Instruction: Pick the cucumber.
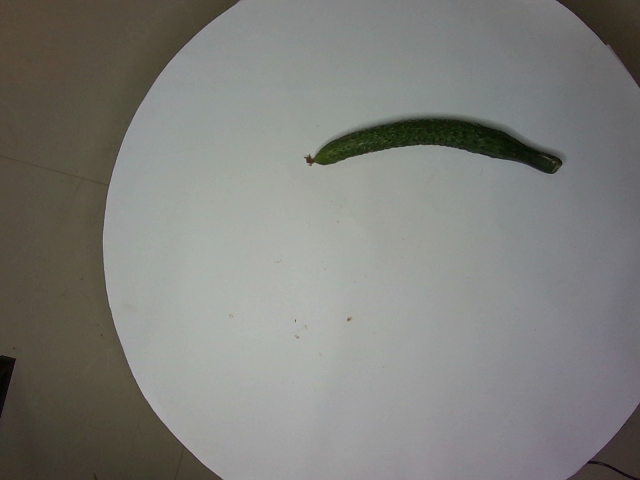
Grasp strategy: vertical